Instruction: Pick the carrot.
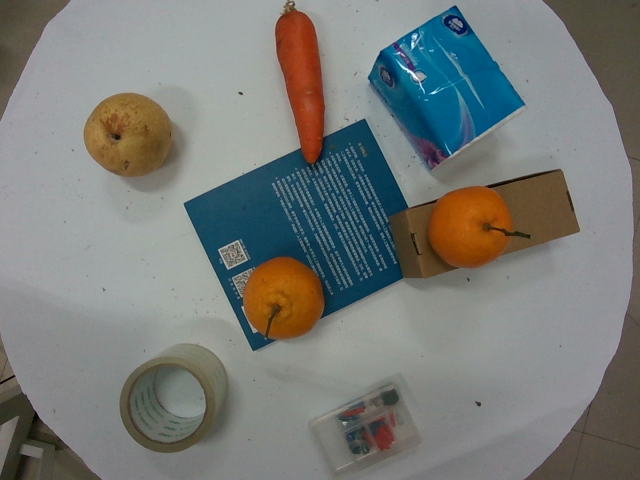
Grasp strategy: vertical